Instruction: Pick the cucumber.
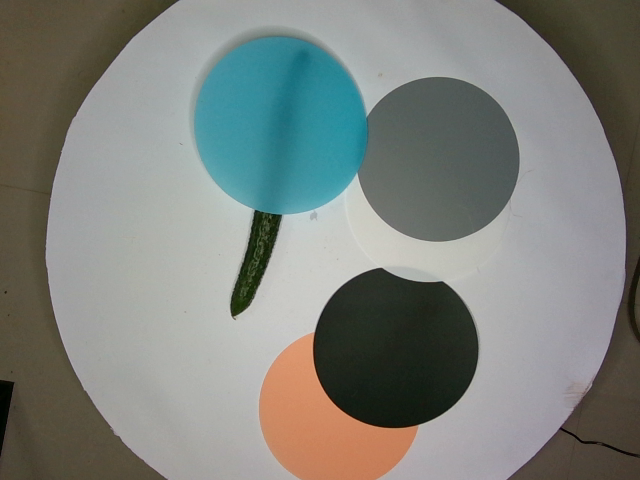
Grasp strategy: vertical